Question: In what way does the history help explain the case?
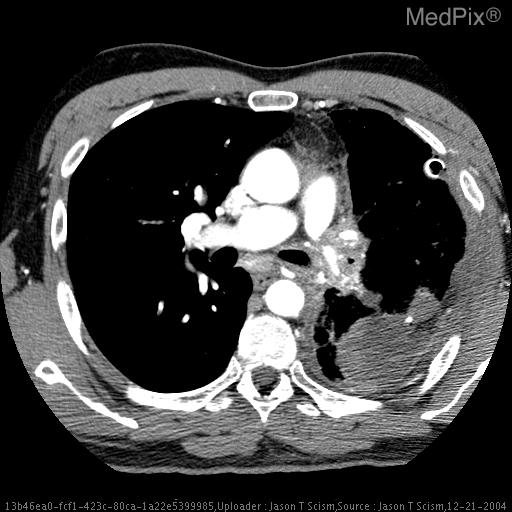
Answer: The patient's history of Thirty-eight year old male presents to primary care complaining of chronic cough and shortness of breath that has significantly progressed over several days. is key in understanding the case.